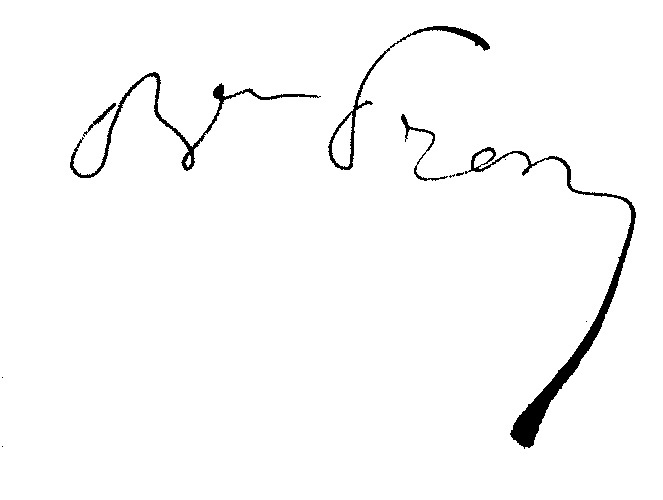
Signature of: marie joseph auguste proncugnot de sainte radegonde